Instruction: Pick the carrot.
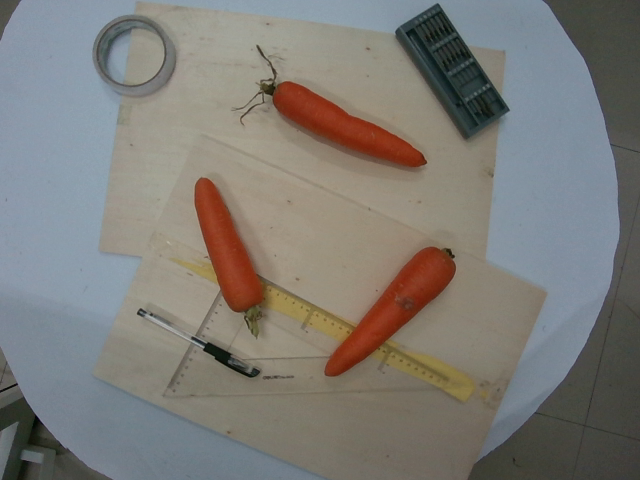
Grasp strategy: vertical